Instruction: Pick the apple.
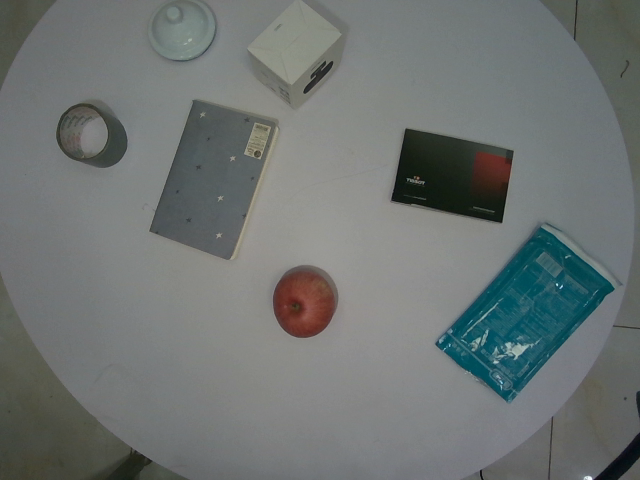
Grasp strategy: vertical